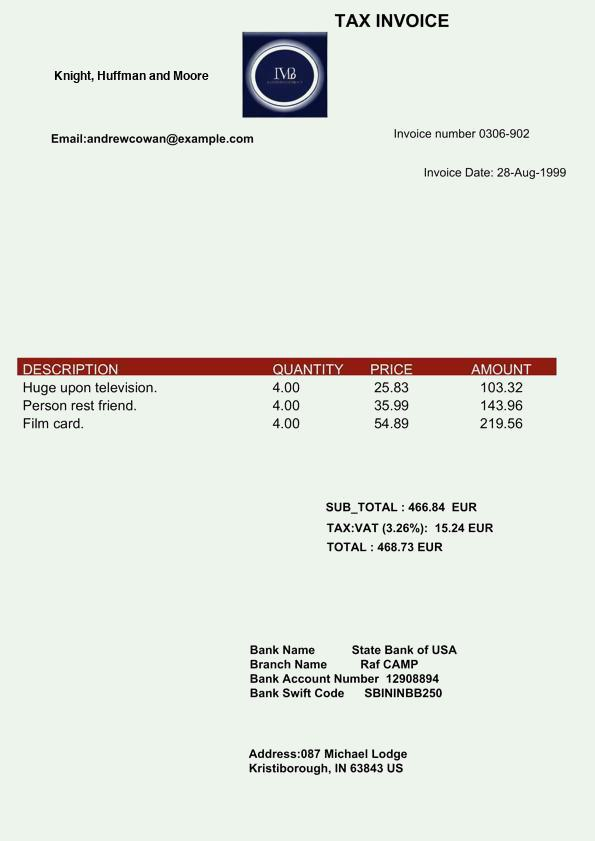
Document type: Invoice